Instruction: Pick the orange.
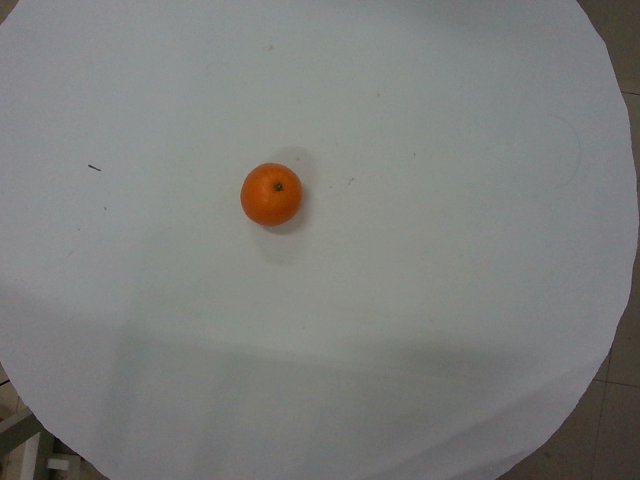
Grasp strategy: vertical